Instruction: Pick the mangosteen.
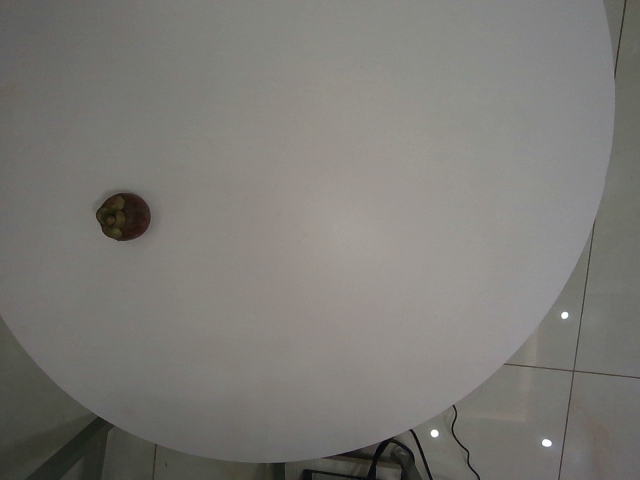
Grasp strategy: vertical